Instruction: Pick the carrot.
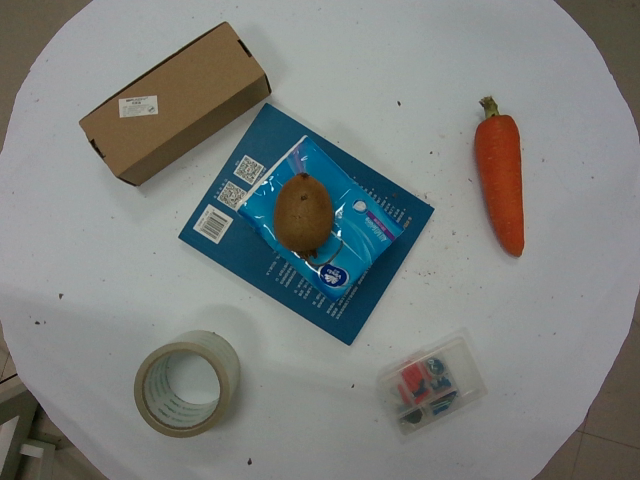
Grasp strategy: vertical